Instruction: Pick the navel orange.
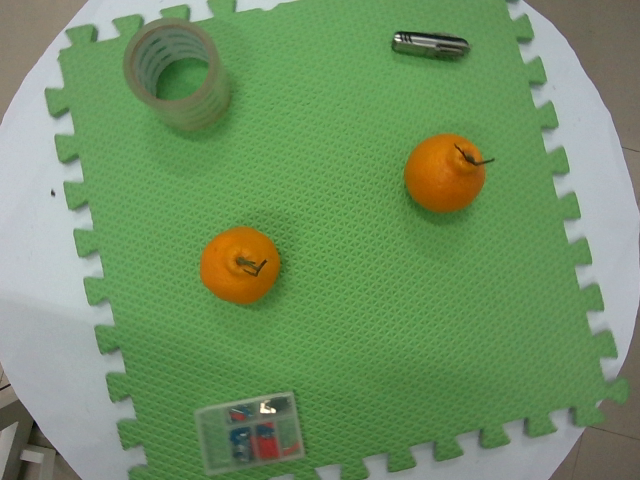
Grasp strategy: vertical